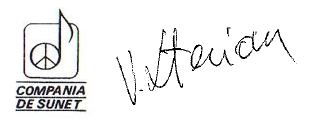
Signature of: valeriu sterian